Question: What was observed in the imaging?
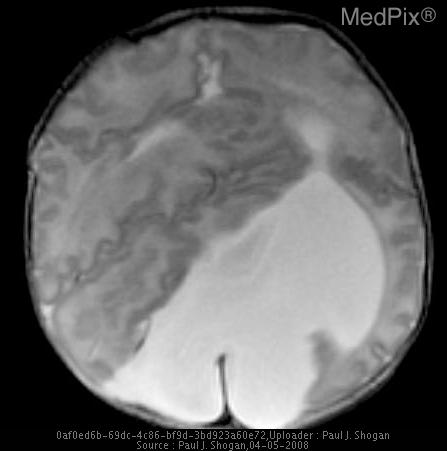
Answer: The imaging shows This patient has agenesis of the corpus callosum.  The posterior fossa is small, with a normally formed cerebellum, which is compressed inferiorly, and the 4th ventricle and cerebral aqueduct are patent.  The globes maintain cross-midline symmetry, and hypotelorism is noted.  The optic tracts are normally formed.  The thalami are fused, and there is partial interhemispheric fusion of the insular parenchyma, and a suggestion of anterior frontal lobe fusion.  There is a partially formed posterior falx cerebri, and anterior interhemispheric fissure.  There is a probable large monoventricle with a dorsal interhemispheric cyst, abutting dysplastic cerebral tissue.  There is an apparent hypoplastic left internal jugular vein.  A cephalocele at the vertex is also noted. T2 weighted axial image reveals partial interhemispheric fusion of the insular parenchyma with the sylvian fissure extending across midline.   There is a suggestion of anterior frontal lobe fusion, and again noted is a partially formed posterior falx cerebri, and anterior interhemispheric fissure.   The rudimentary left occiptal horn abuts dysplastic cerebral tissue, and communicates with the right posterior fluid collection..